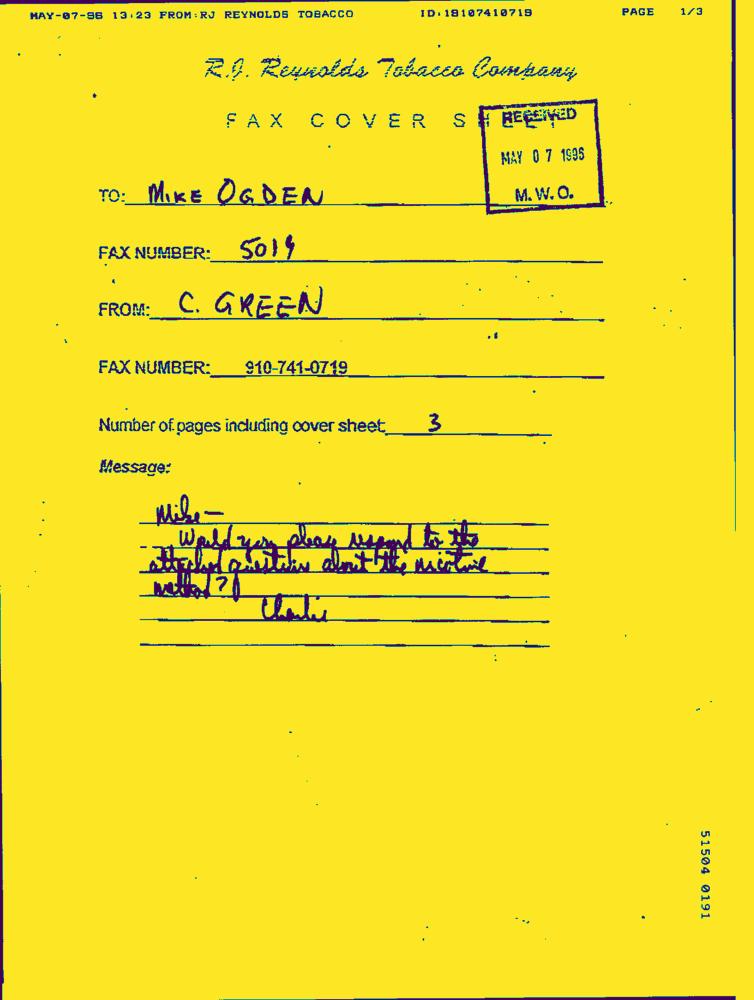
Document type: Letter-Doc